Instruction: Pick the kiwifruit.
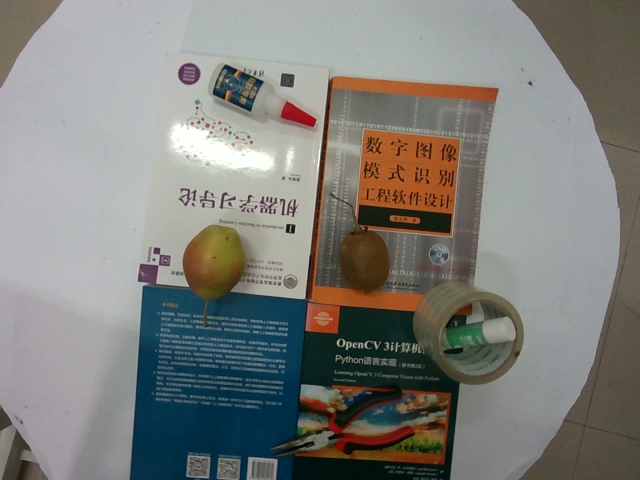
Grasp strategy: vertical